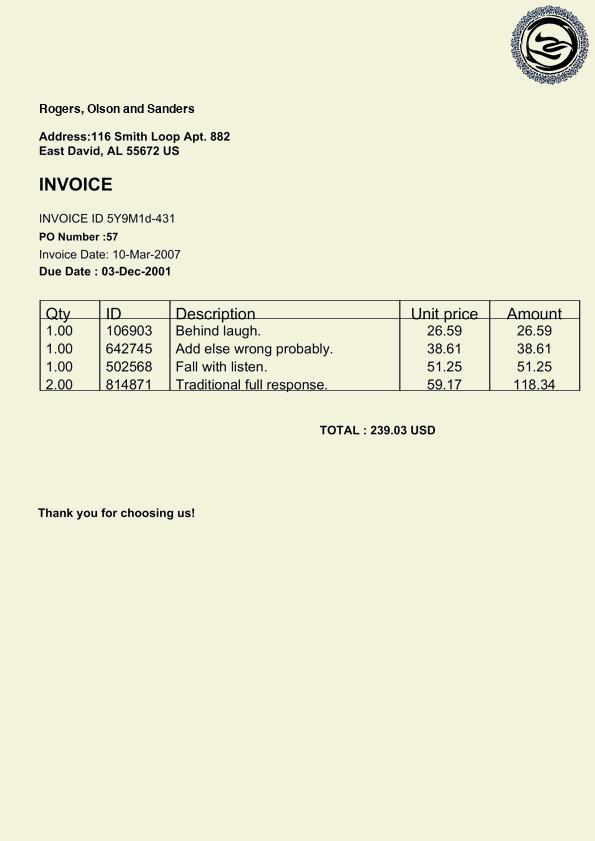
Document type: Invoice